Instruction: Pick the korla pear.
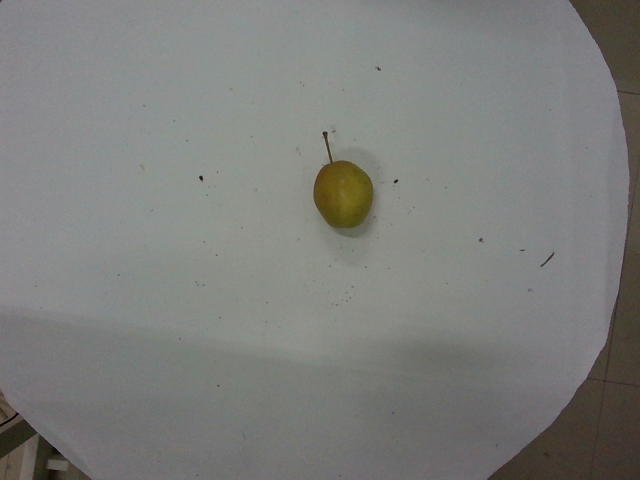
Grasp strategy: vertical